Question: What is the name of the tenant mentioned in the document?
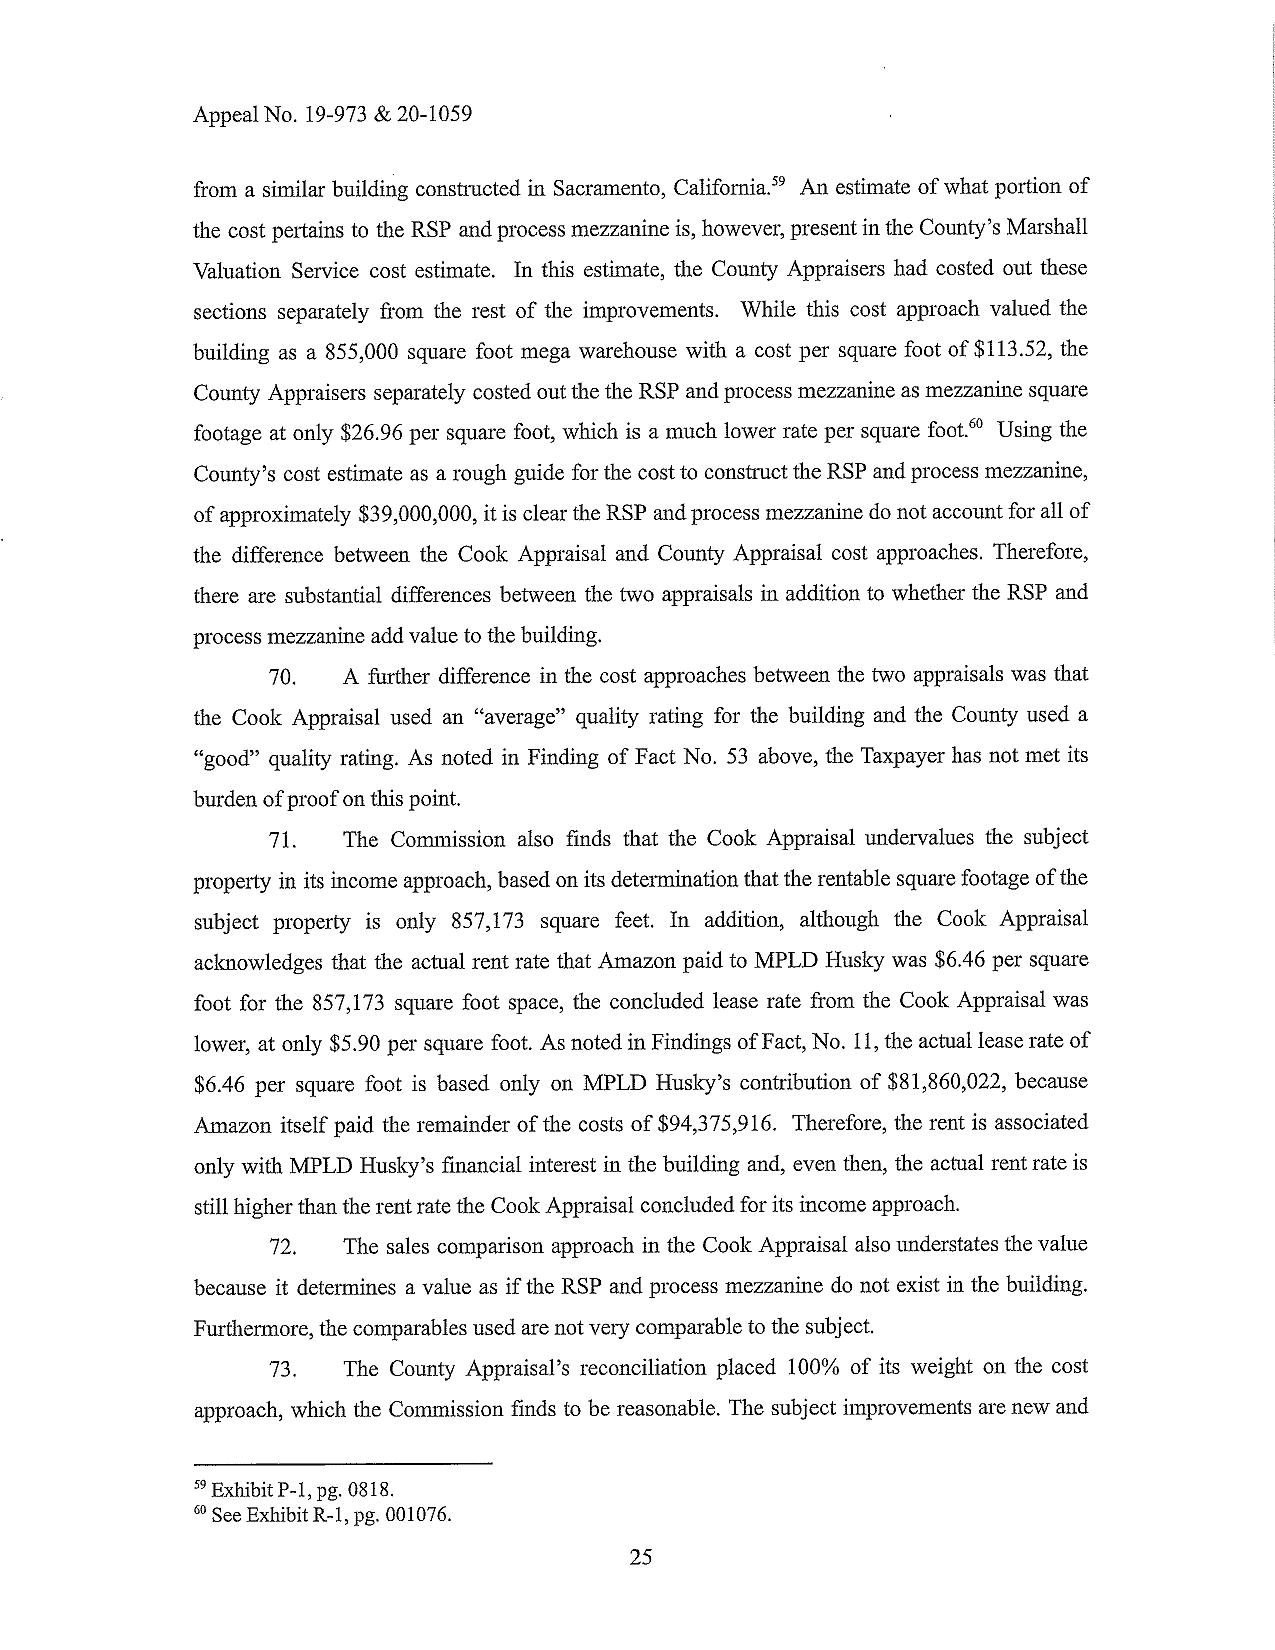
Answer: "Amazon, MPLD Husky"